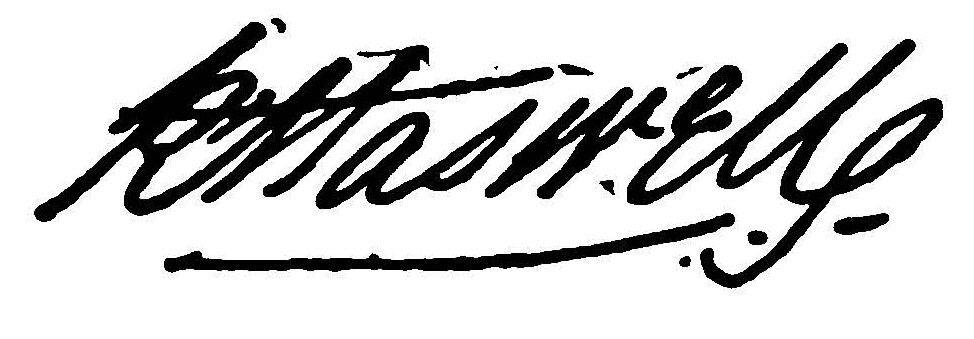
Signature of: robert haswell